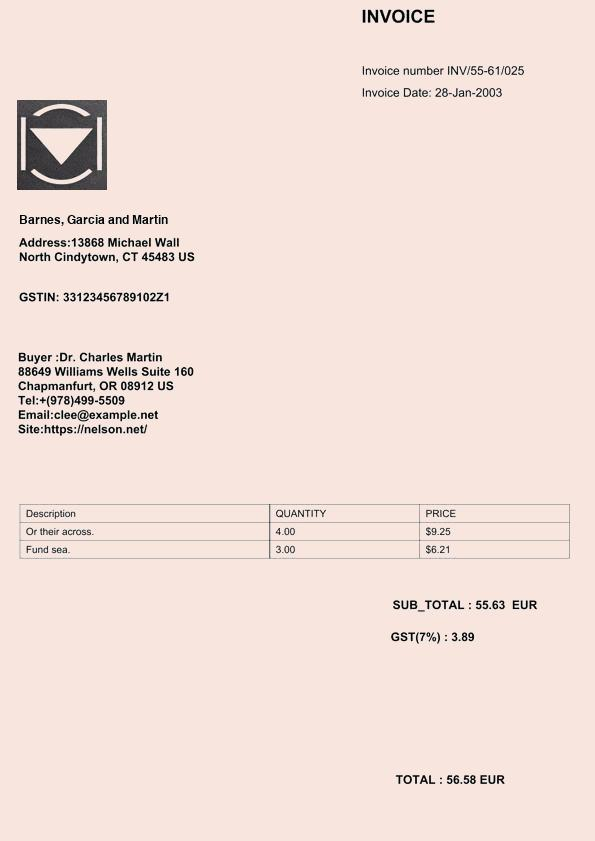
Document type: Invoice